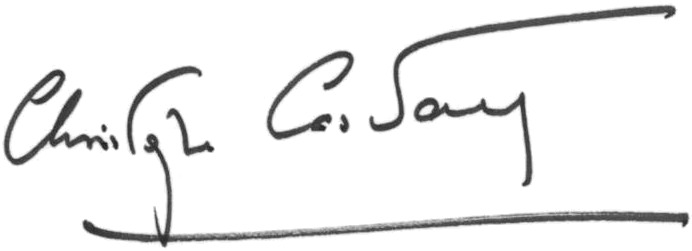
Signature of: christophe castaner